Question: What appears to be the issue?
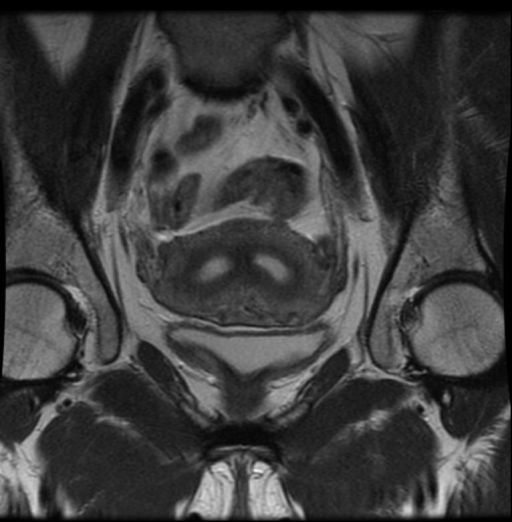
Answer: The findings suggest Bicornuate uterus with uterine tissue between horns. Replace this - DESCRIPTION OF THE IMAGE OR FINDINGS.. The patient might have a history of G1P0A1L0 with 6-7 episodes abnormal menstrual bleeding, FMH included Pt's mother took DES.